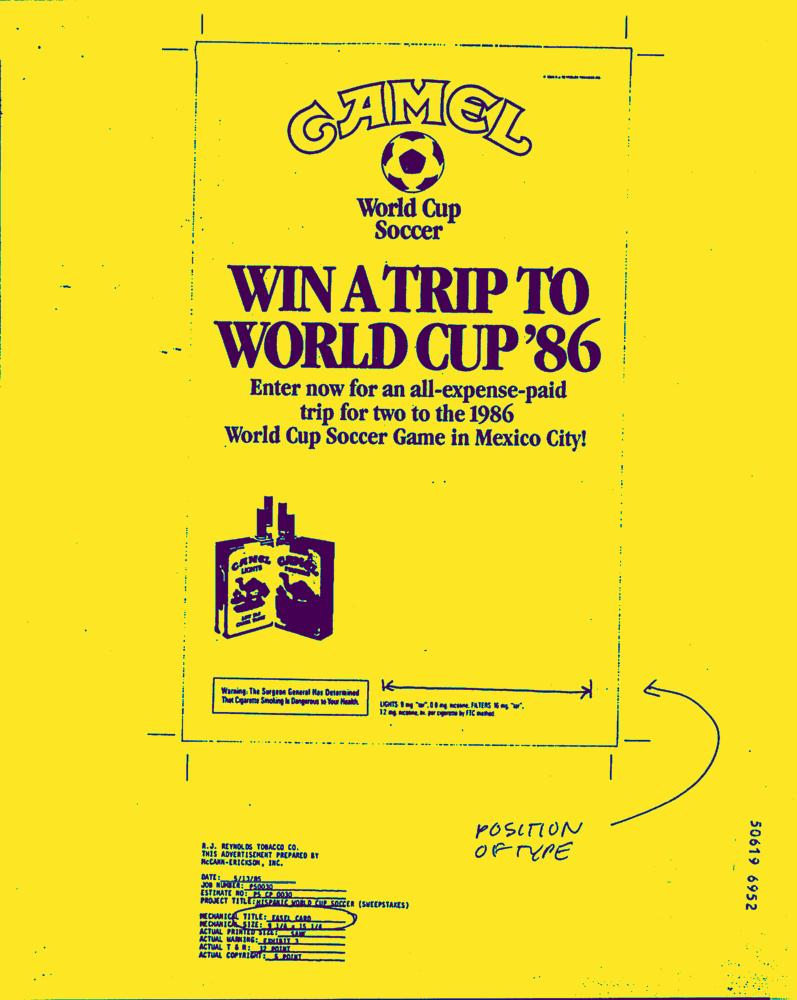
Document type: AD